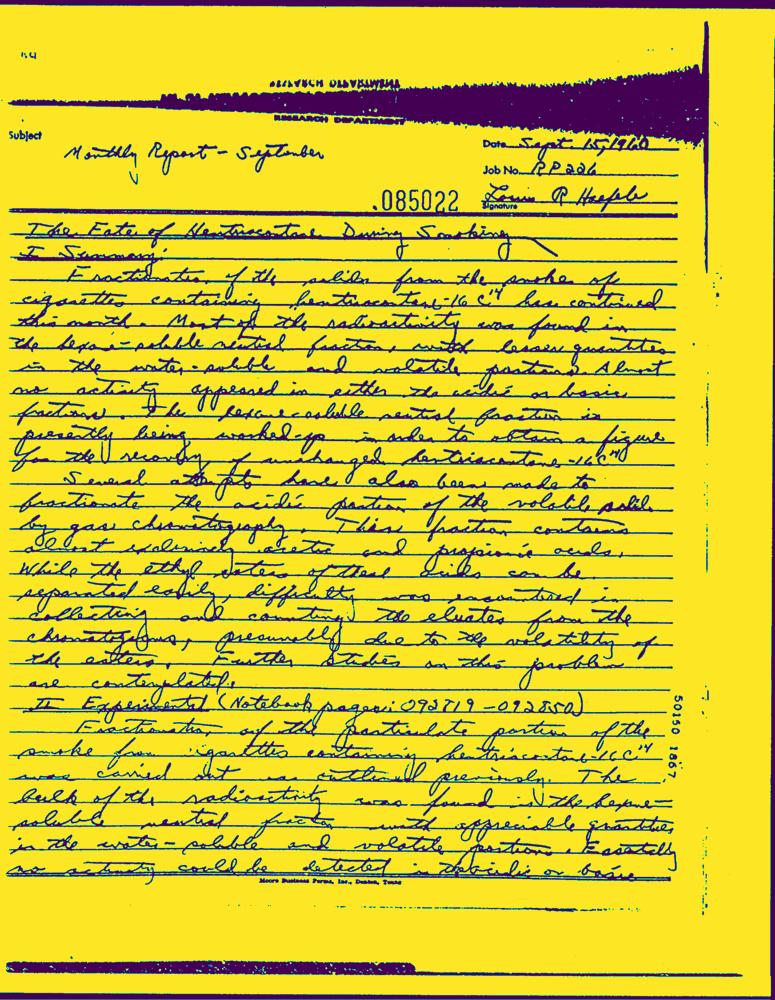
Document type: Hand-Written